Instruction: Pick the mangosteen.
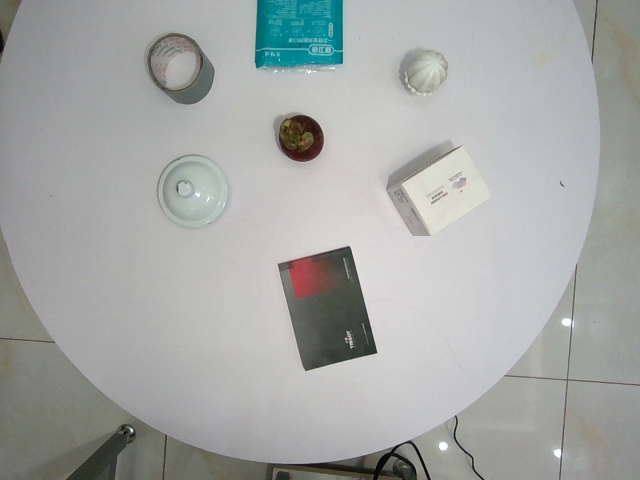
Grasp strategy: vertical